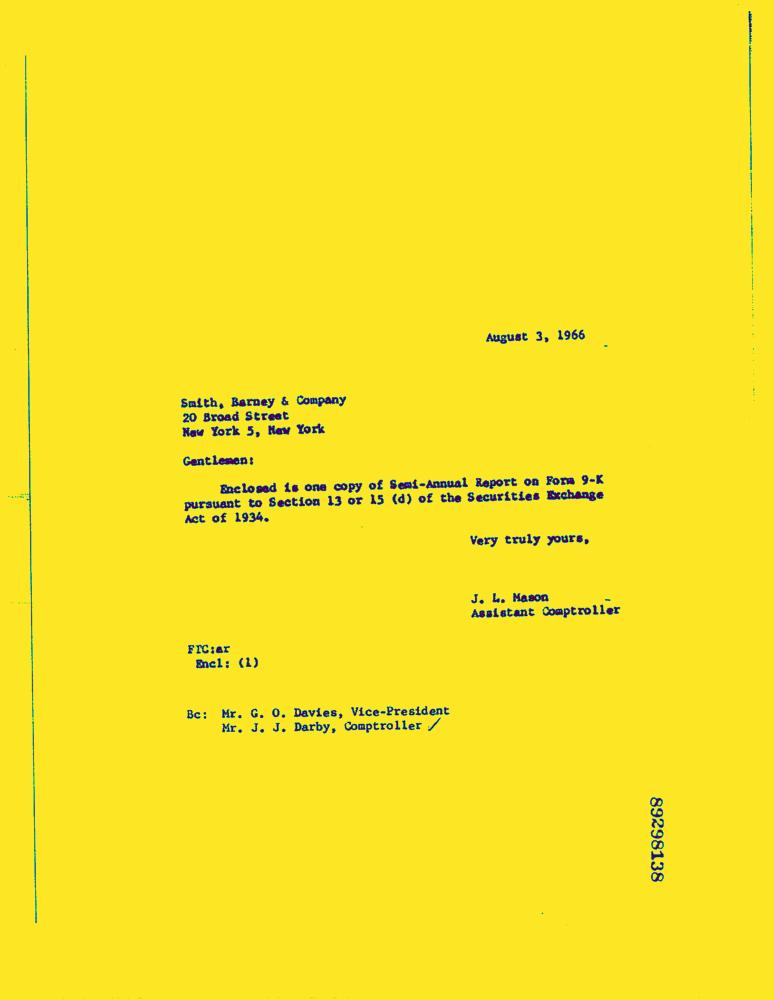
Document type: Letter-Doc